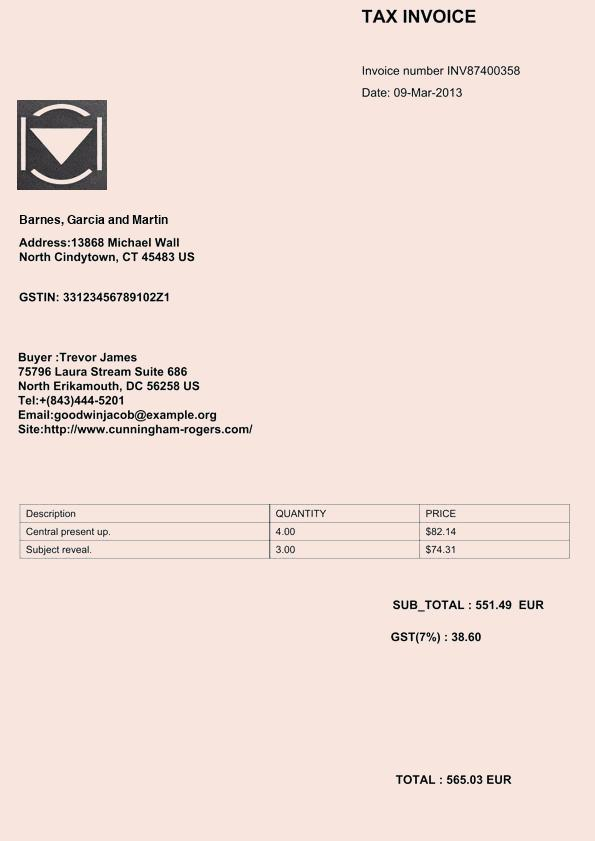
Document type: Invoice